Patient: Male, age 83
An 83-year-old man was admitted to the Respiratory Department of the Affiliated Kunshan Hospital of Jiangsu University on October 30, 2019, due to cough and expectoration accompanying hemoptysis for 1 week. The patient had a history of tuberculosis for more than 30 years and chronic bronchitis and emphysema for 10 years. Chest computed tomography (CT) revealed an irregular mass (5.3x2.6 cm) in the upper lobe of his left lung (Figure 1A). Furthermore, positron emission tomography/computed tomography (PET/CT) showed multiple lymph node and bone metastases (Figure 1B). The patient underwent a transthoracic core needle biopsy of the lung mass. Histological staining of lung tissue showed obvious tumor cell characteristics with adenoid and stratified structures and visible nuclear division (Figure 1C). Immunohistochemistry analysis revealed positivity for thyroid transcription factor 1(TTF-1), CK7, SPA, napsin-A and Ki-67 (about 10%), but negativity for villin, P63 and P40. Taken together, he was diagnosed with stage IV (T4aN2M1) invasive lung adenocarcinoma.
On December 6, 2019, a novel PTH2R-ALK fusion was identified in the patient's tumor tissue by NGS (Figure 2A), which was composed of exon 1 of PTH2R (parathyroid hormone second receptor) gene and exon 20-29 of ALK gene (Figure 2B). Fluorescence in situ hybridization further confirmed the ALK positive (Figure 2C). It contained the entire kinase domain of ALK and may activate ALK signaling to play a role in tumor genesis and development. Based on the results of NGS test, the patient started oral crizotinib 250 mg BID from December 12, 2019. After taking crizotinib for 10 days, the patient developed mild nausea without vomiting. Reexamination of liver function revealed that the level of alanine transaminase (ALT) and aspartate transaminase (AST) was 3-4 times higher than baseline (Table 1), suggesting mild liver function impairment. Thus, the patient was treated with polyene phosphatidylcholine for liver protection. The irregular mass shadow of the upper lobe of the left lung shrank significantly to 1.47x0.89 cm when reexamined by CT on January 18, 2020, indicating that this patient achieved a partial response.
However, considering the intolerable hepatotoxicity, the patient switched to take alectinib 1200 mg BID from January 20, 2020. After 1 week, the clinician reduced the dosage to 600 mg BID, but the patient still had swelling in his legs and felt fatigued. His uncomfortable symptoms were slightly eased after symptomatic treatment of spironolactone. Carcinoembryonic antigen decreased obviously after treatment for a month. However, the total bilirubin of this patient reached up to three times of reference range (Table 1). Furthermore, he did not respond to symptomatic treatment of liver protection. On June 20, 2020, the patient started ceritinib orally 450 mg QD with food. He suffered from diarrhea and antidiarrheal drugs were ineffective. Then, the clinician reduced the dosage of ceritinib to 300 mg QD. During treatment with dose reduction of ceritinib, the patient's blood routine tests and liver function tests were normal, and chest CT scan demonstrated stable disease. The patients were followed up several times, with the last follow-up on June 13, 2021. The tumor lesion in the left lung remained stable and PFS was nearly 12 months.
Keywords: pth2r-alk, adverse events, ceritinib, non-small cell lung cancer
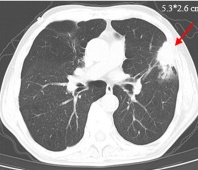
Image caption: Diagnosis results by CT scan and pathology. (A) CT diagnosis of lung tissue.